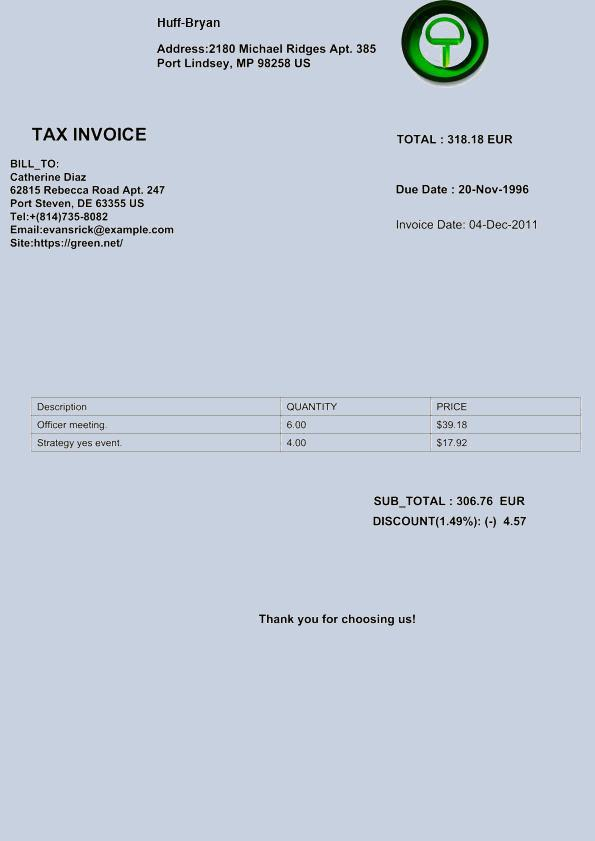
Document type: Invoice